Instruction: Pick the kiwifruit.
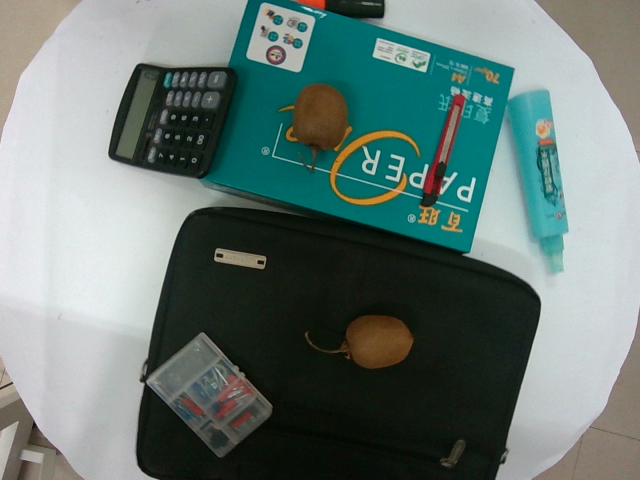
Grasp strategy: vertical